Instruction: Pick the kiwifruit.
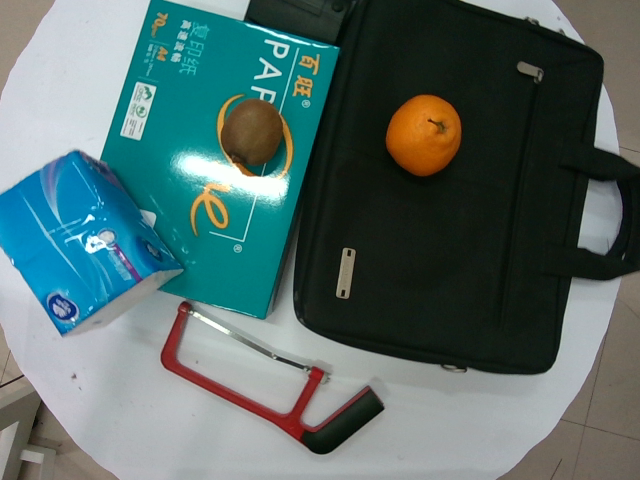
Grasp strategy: vertical